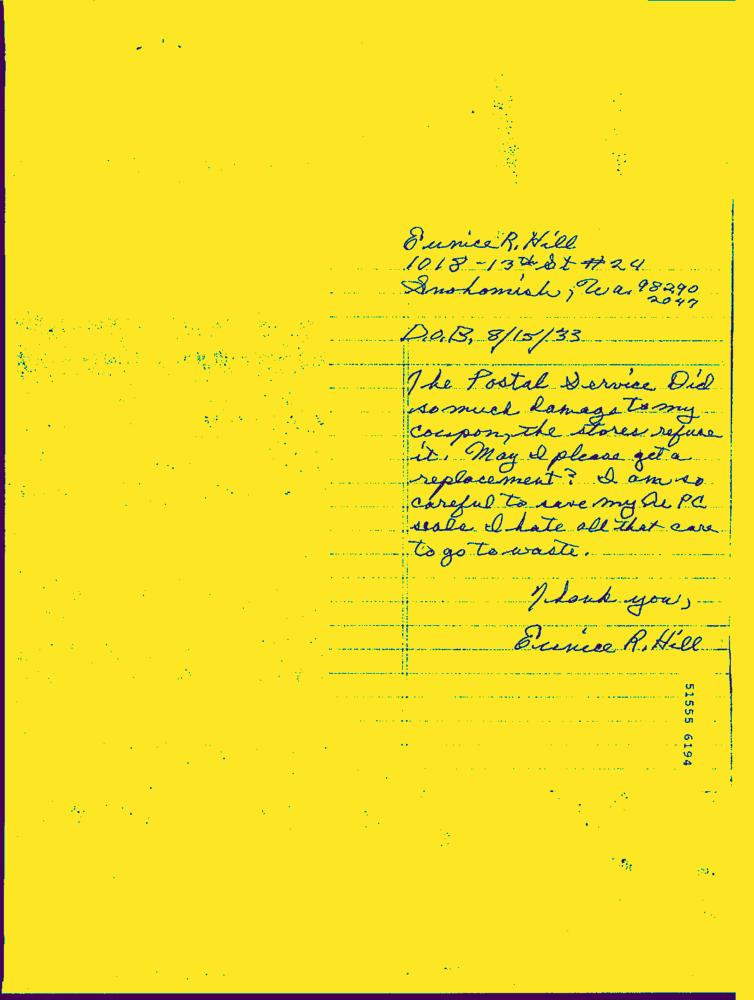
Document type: Hand-Written